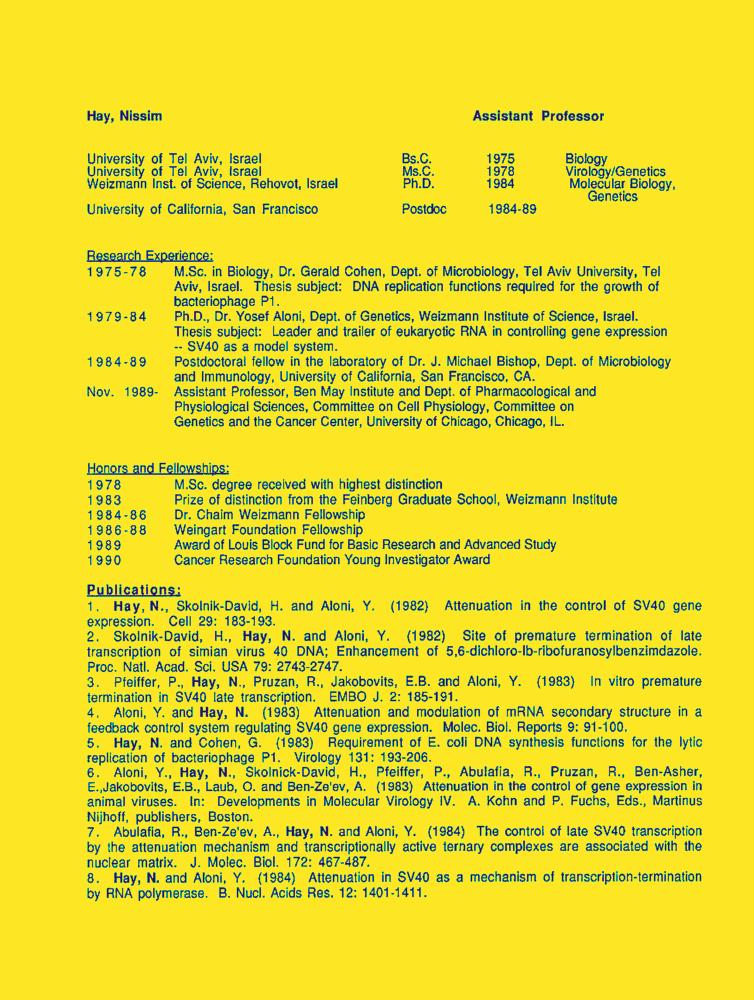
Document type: Resume-Doc